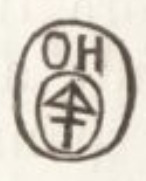
Signature of: olaus johannis gestricius